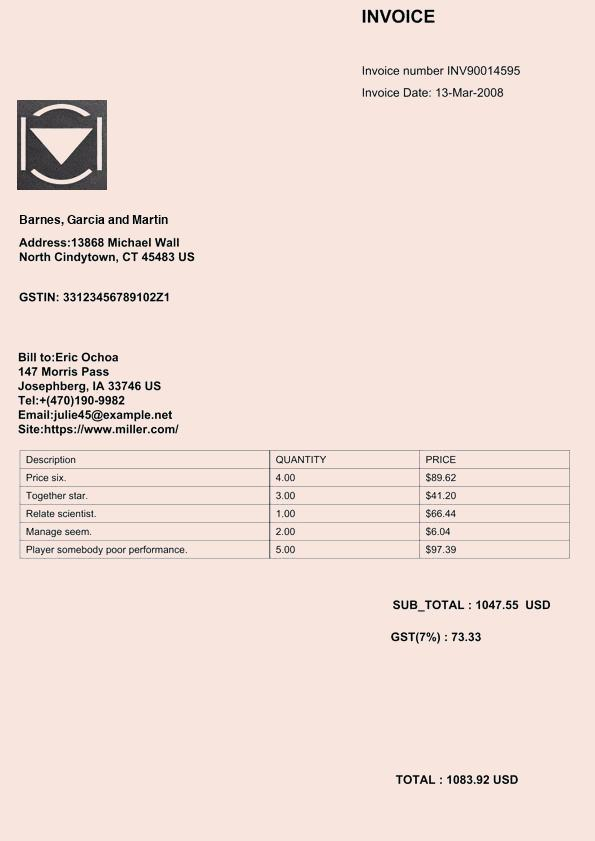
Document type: Invoice